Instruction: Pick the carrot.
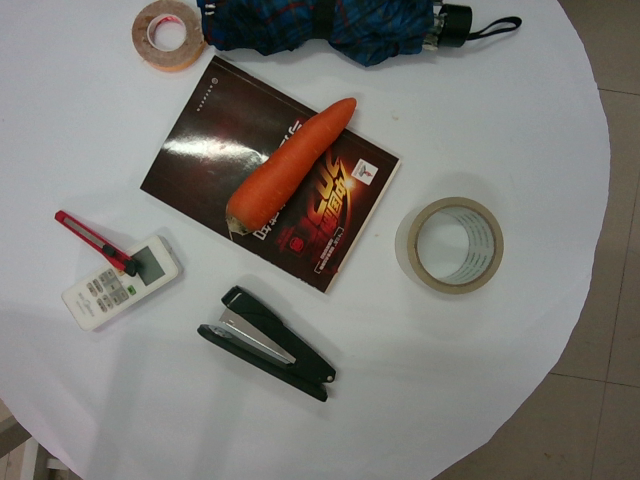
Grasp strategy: vertical